Question: What is the suspected problem?
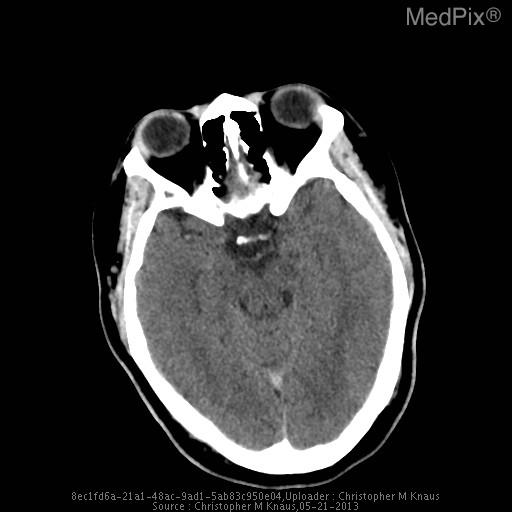
Answer: The findings suggest The vein of Galen, straight sinus, and dominant left transverse venous dural sinus are particularly hyperattenuating, and apparently prominent in caliber.

The superior sagittal sinus is notably less hyperattenuating and is normal in appearance.  The right transverse dural venous sinus is hypoplastic.

Gray/white matter discrimination is preserved.  There is no evidence for infarction or intracranial hemorrhage.  There are no brain masses or mass effect.  There is no hydrocephalus.

The skull is intact.  The partially imaged aerated portions of the skull base are free of significant effusions..

Impression: The vein of Galen, straight sinus, and dominant left transverse venous dural sinus are all particularly hyperattenuating and apparently prominent in caliber, all very concerning for thrombosis.. The vein of Galen, straight sinus, and dominant left transverse
venous dural sinus are all particularly hyperattenuating and apparently prominent in caliber.. The patient might have a history of 17 yo girl presents with left sided facial weakness and numbness and the worst headache of her life that is rated 10/10.  The headache has been progressive for about 24 hours.  She has a history of migraine, but the patient states that her current headache does not feel like her typical migraine headache..